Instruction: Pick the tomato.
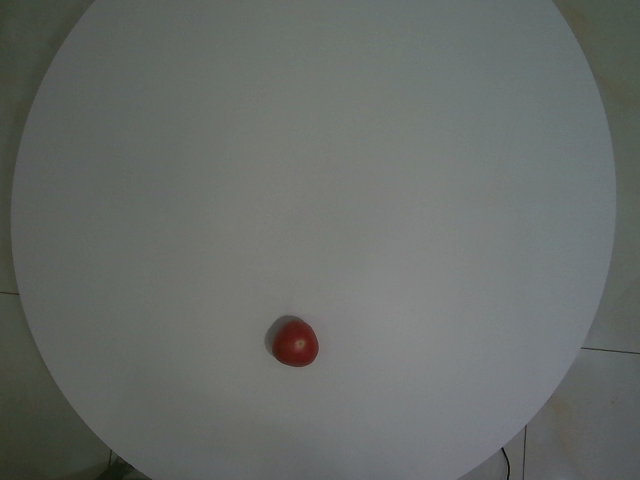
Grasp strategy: vertical